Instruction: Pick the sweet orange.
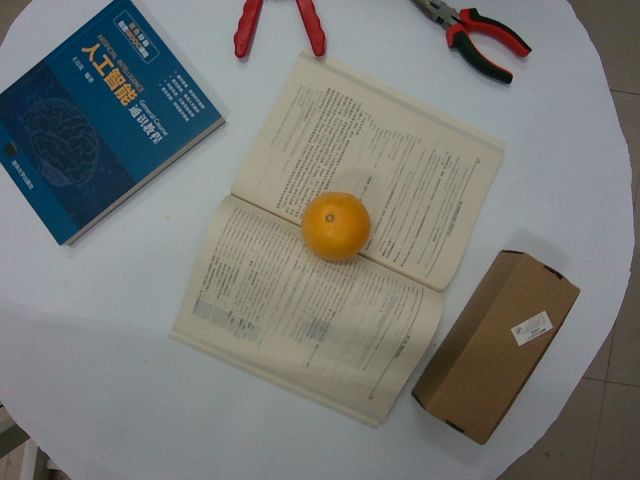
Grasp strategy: vertical